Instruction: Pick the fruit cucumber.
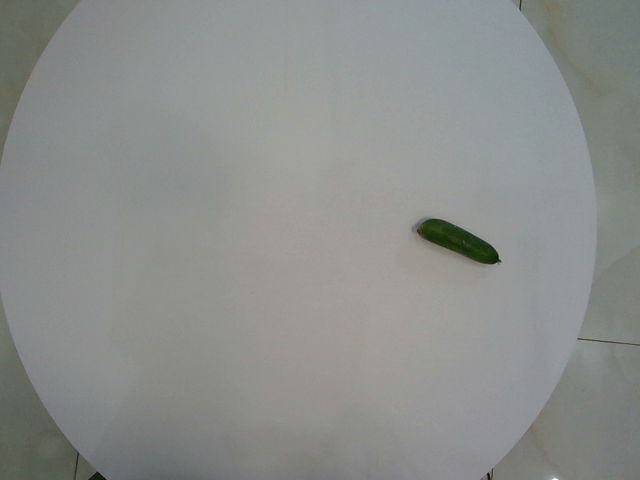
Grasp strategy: vertical